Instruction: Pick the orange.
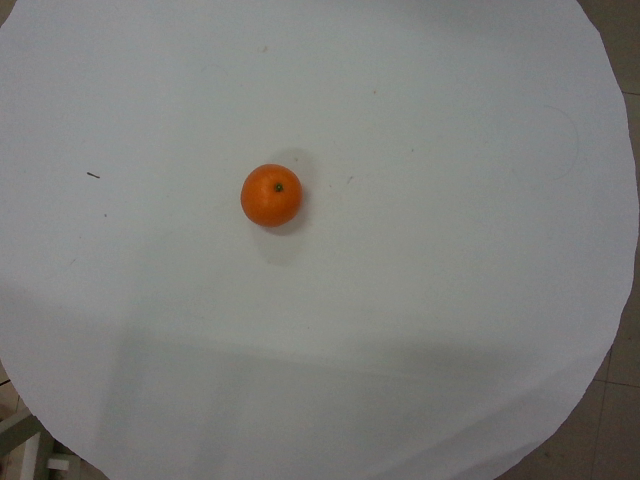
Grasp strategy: vertical